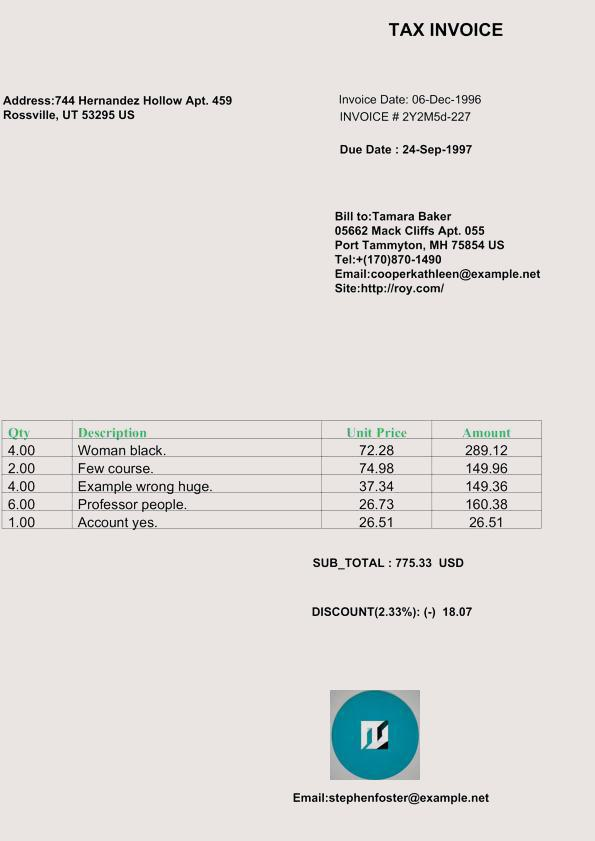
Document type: Invoice